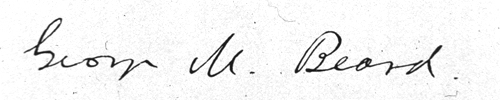
Signature of: george miller beard